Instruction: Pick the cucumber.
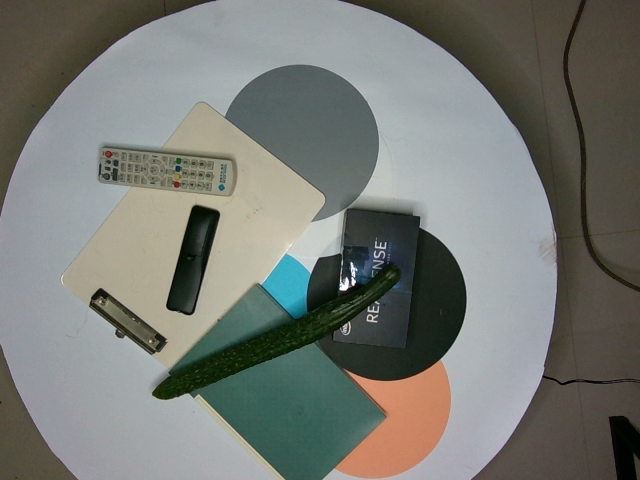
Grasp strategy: vertical